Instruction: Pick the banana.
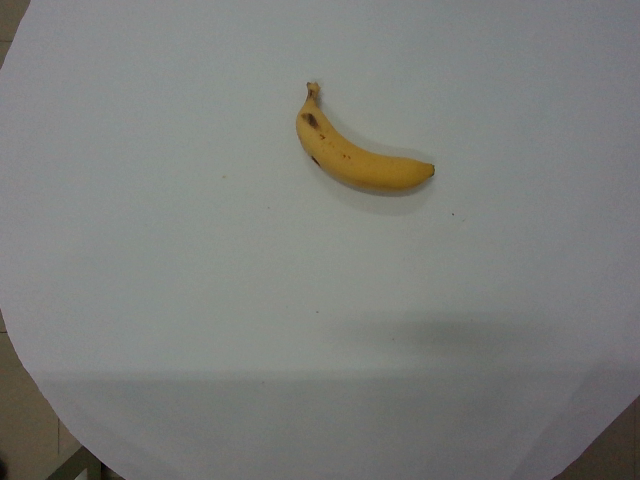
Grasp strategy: vertical